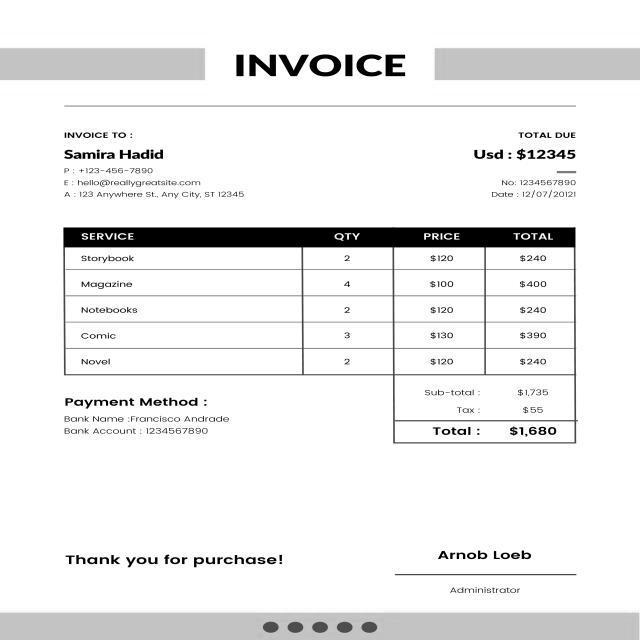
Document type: Invoice